Question: How is the history relevant to the case?
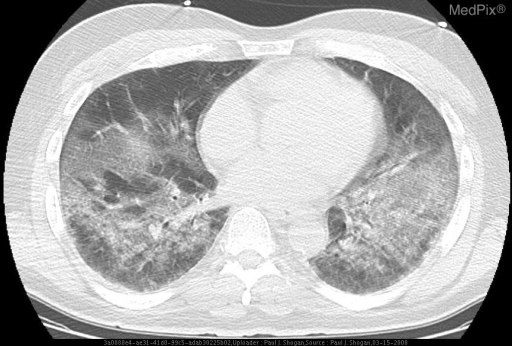
Answer: The patient's history of 60 year old male with tachypnea and tachycardia with high clinical concern for pulmonary embolus. is key in understanding the case.